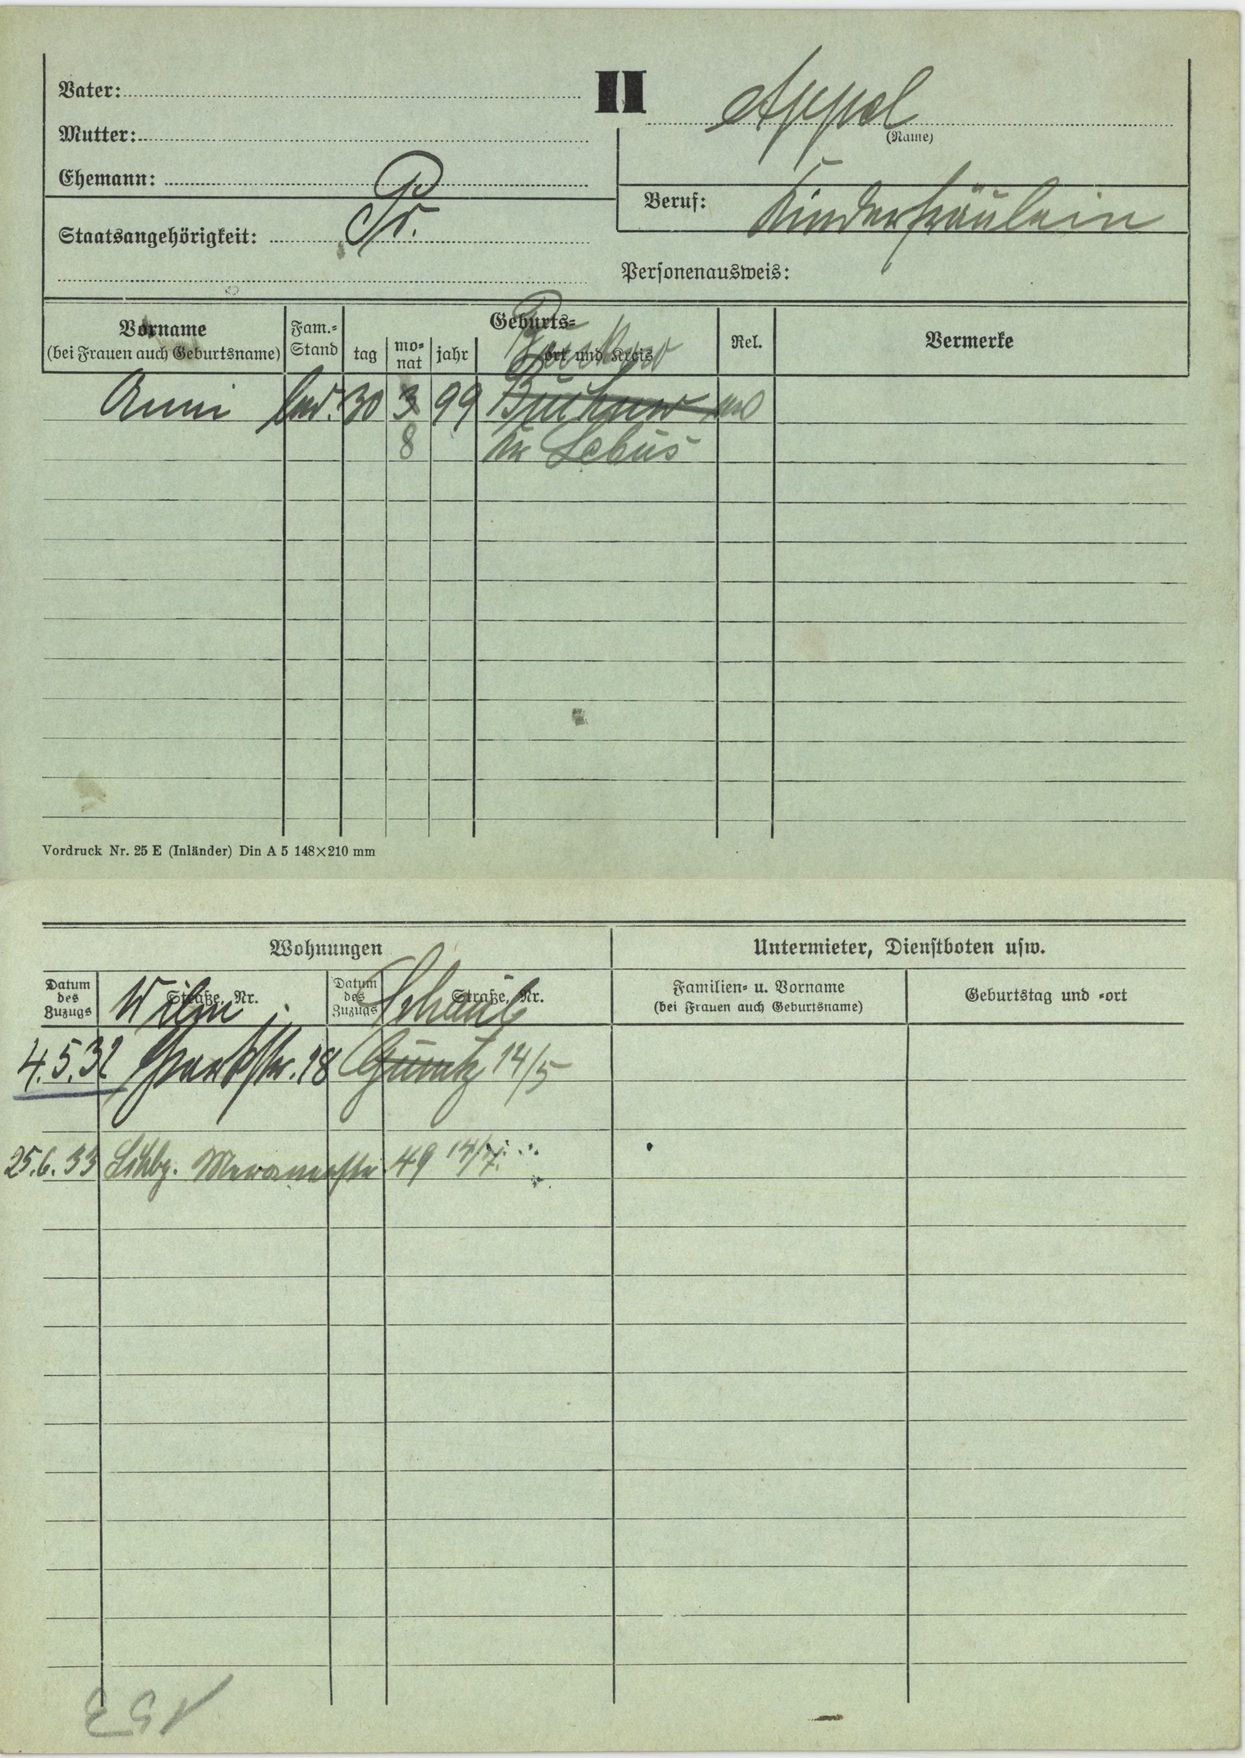
Appel